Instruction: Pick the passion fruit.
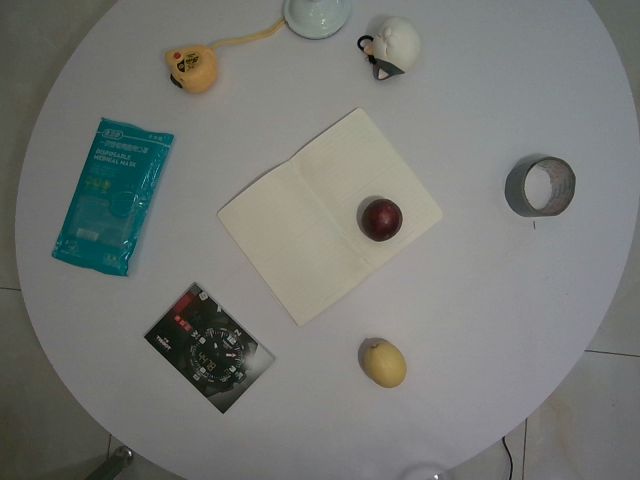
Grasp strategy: vertical